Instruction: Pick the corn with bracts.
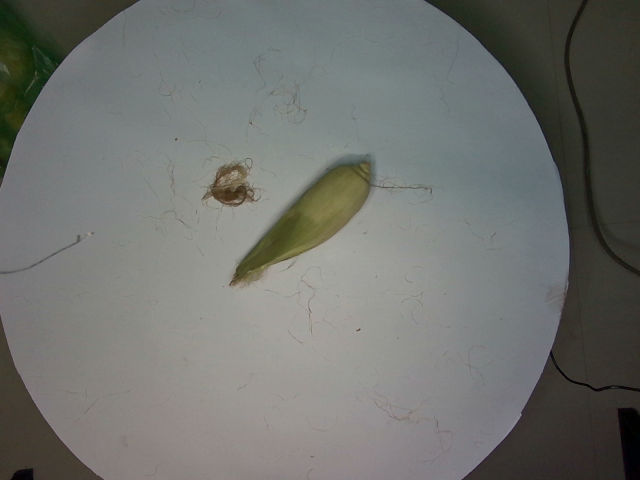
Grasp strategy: vertical